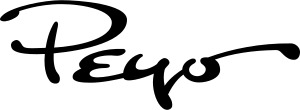
Signature of: peyo